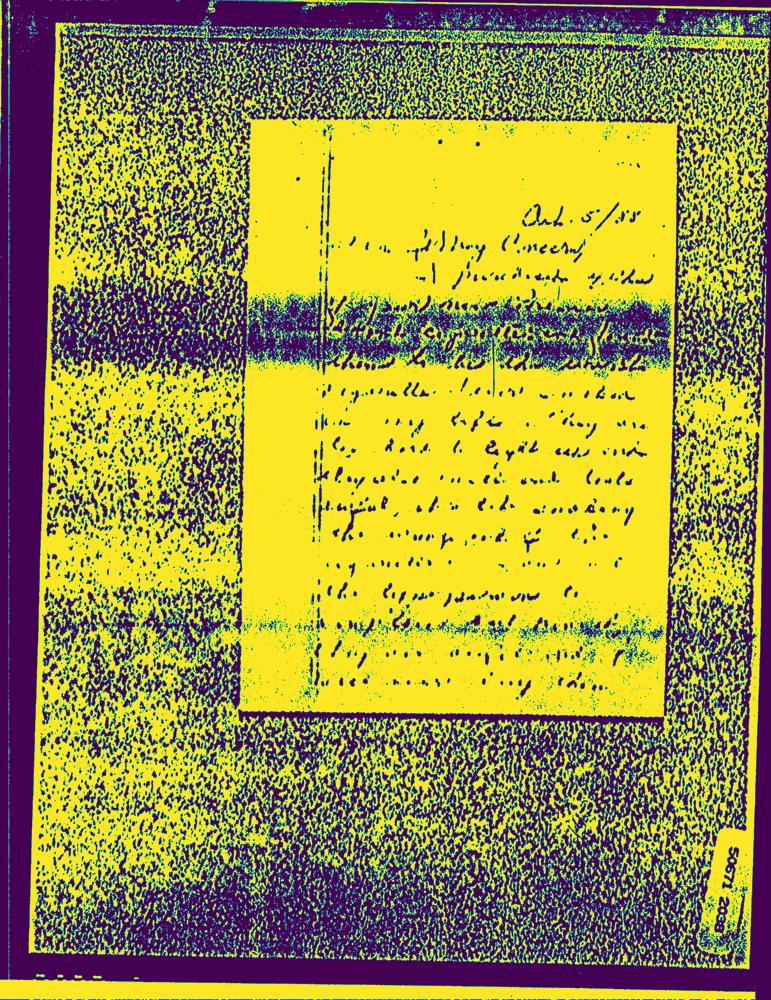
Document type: Hand-Written